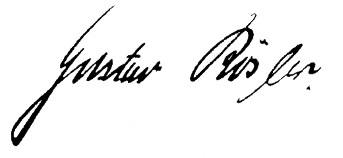
Signature of: gustav rösler